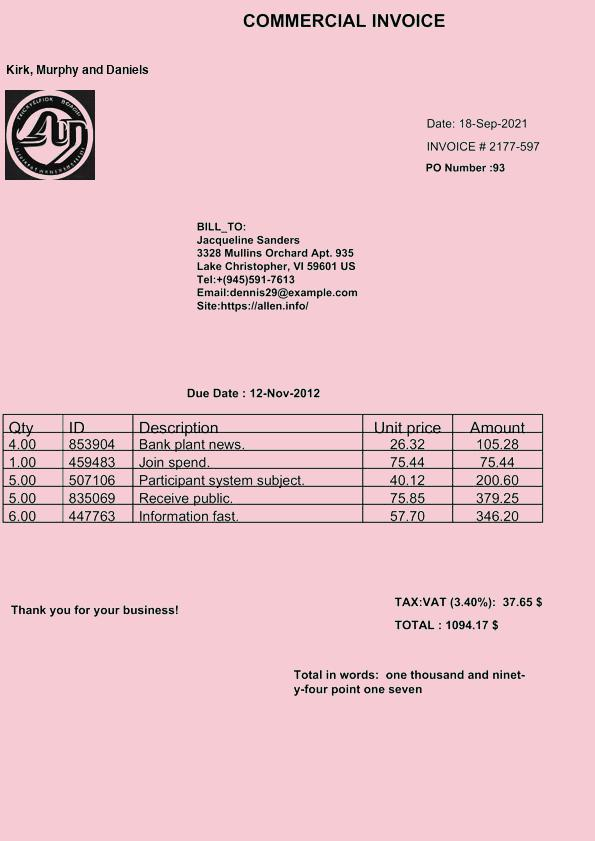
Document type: Invoice